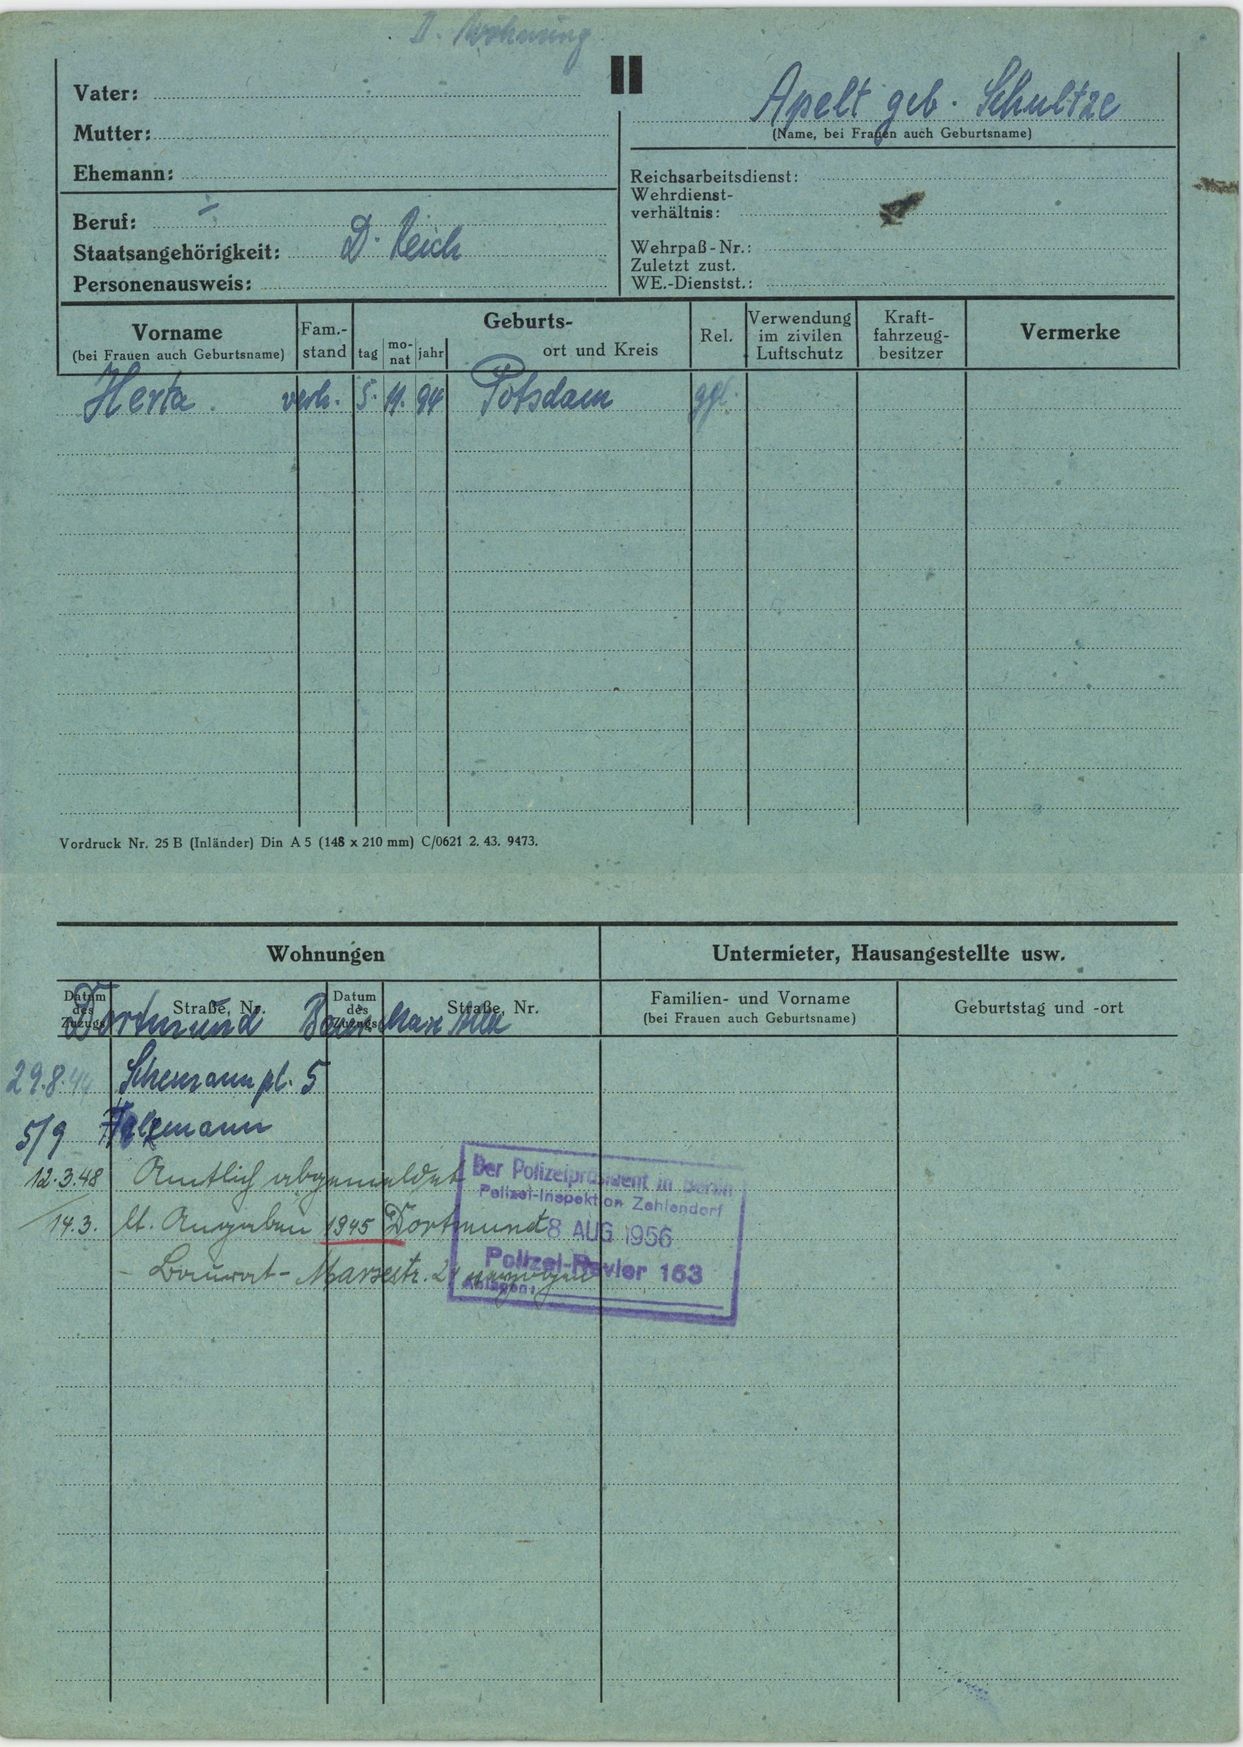
Apelt geb. Schultze